Question: How does the patient history play a role?
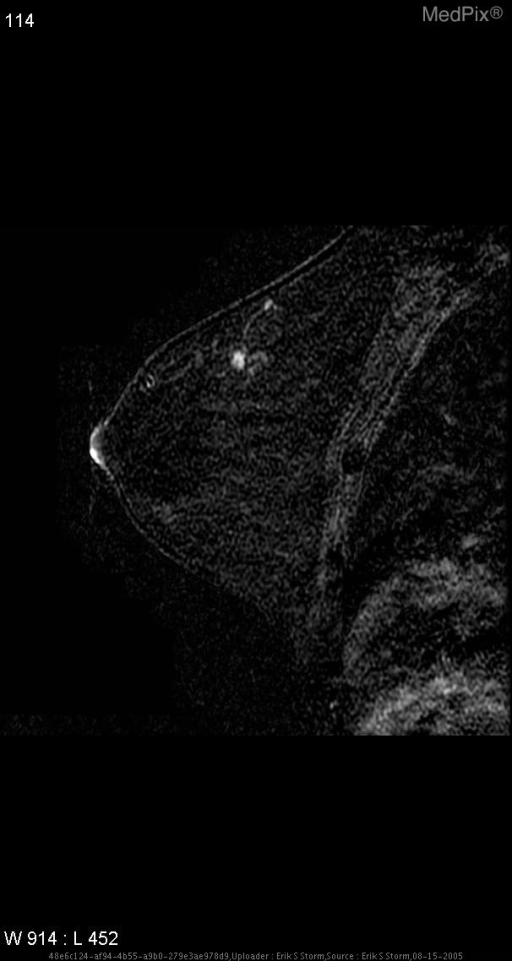
Answer: The patient's history of 32 year-old female, asymptomatic with respect to the breasts.   Patient has a mother and sister with breast cancer before age 45.  She is 10 months postpartum, is no longer lactating, but is trying to get pregnant. is key in understanding the case.